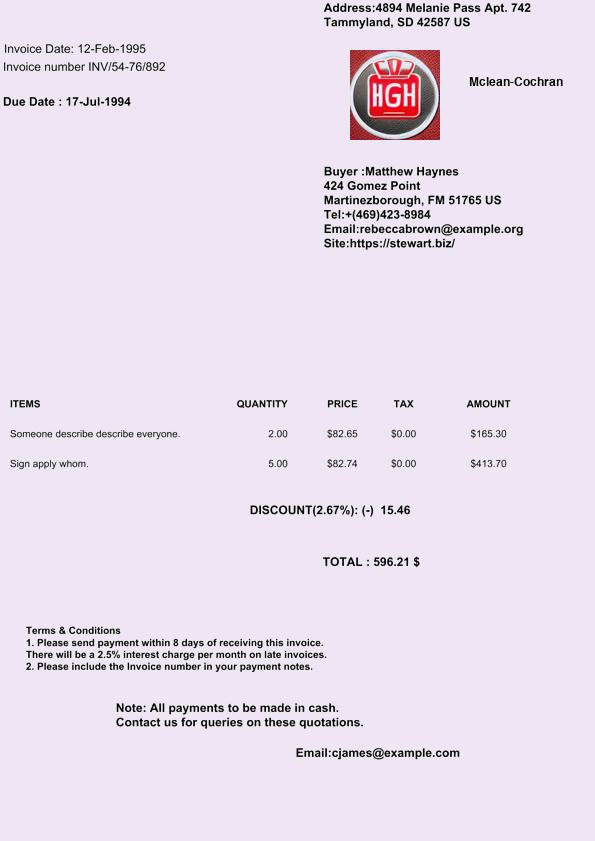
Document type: Invoice